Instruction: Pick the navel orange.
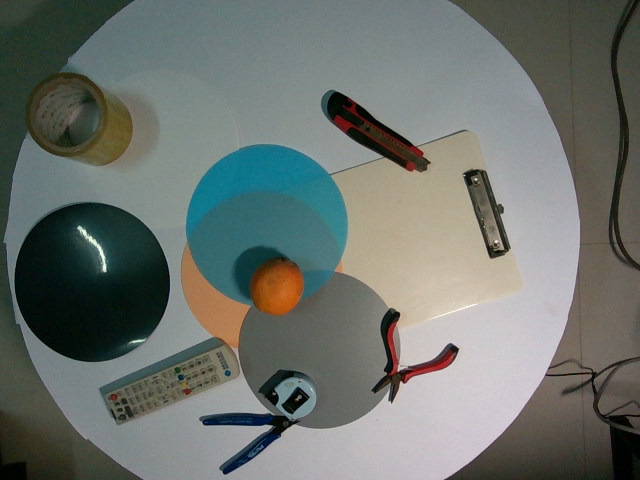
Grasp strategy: vertical